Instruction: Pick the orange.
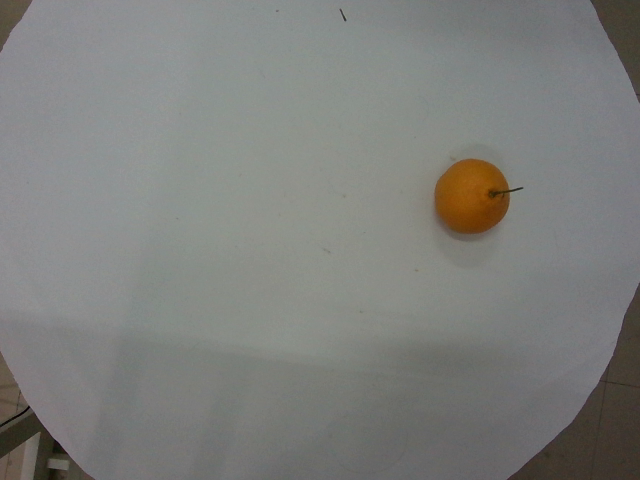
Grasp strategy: vertical